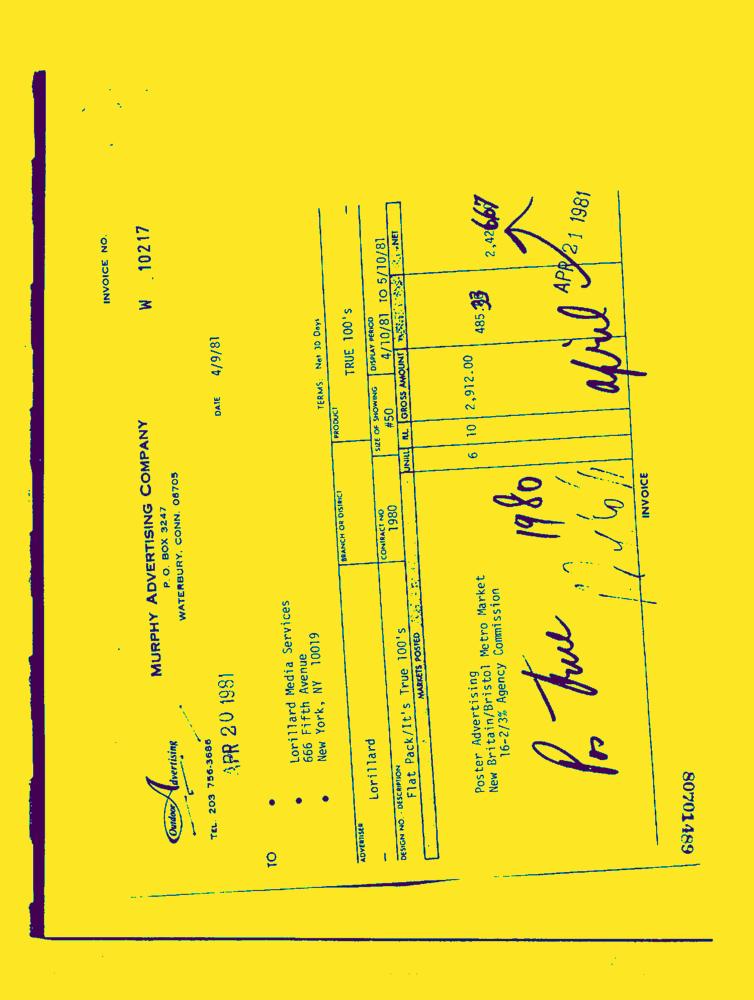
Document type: Invoice-Doc